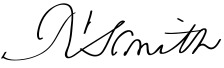
Signature of: robert smith